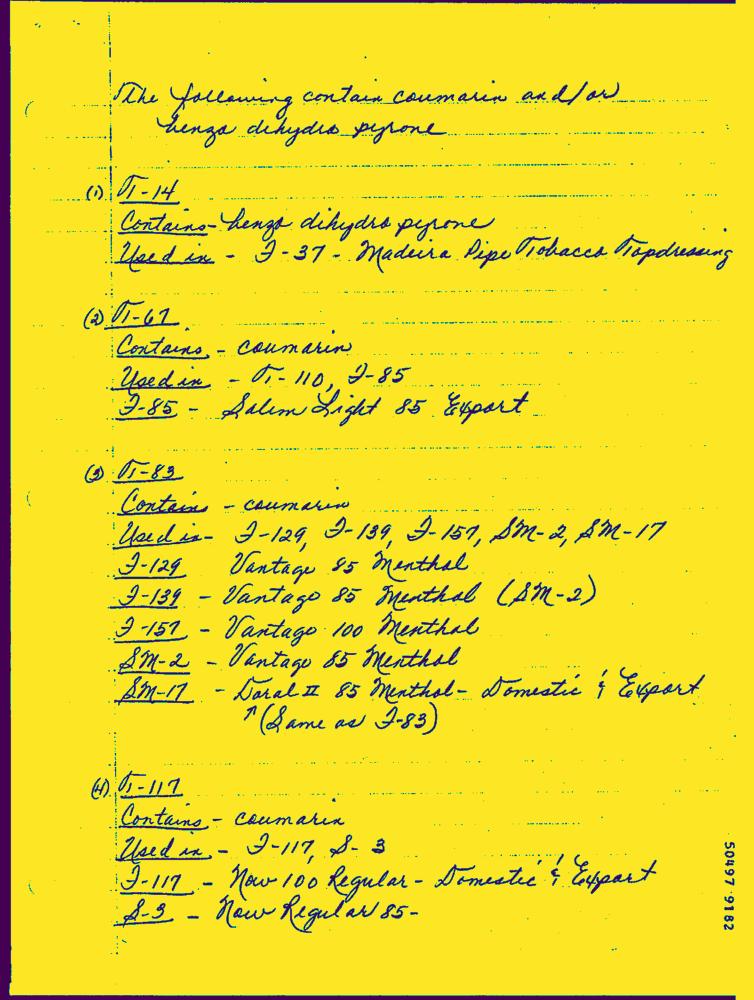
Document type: Hand-Written